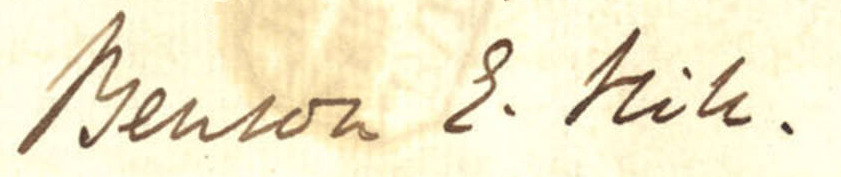
Signature of: benson e hill